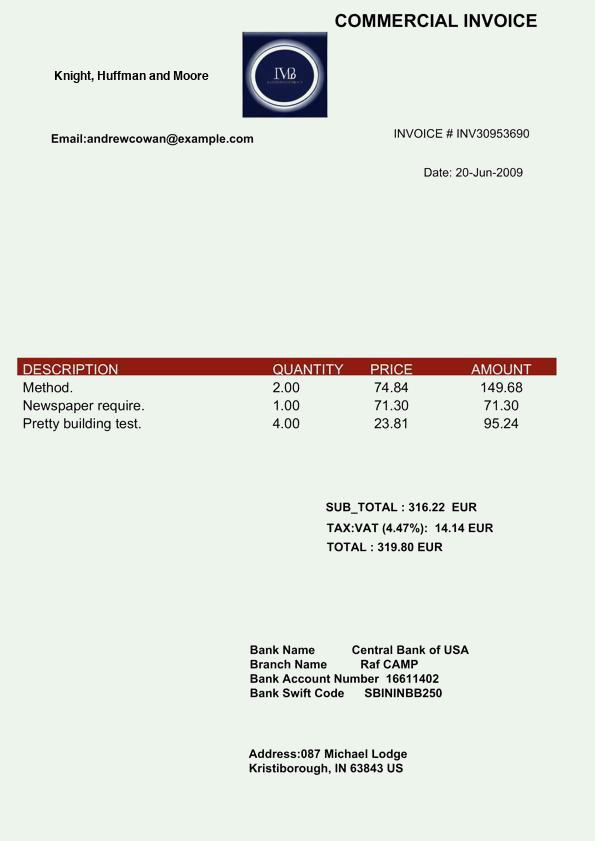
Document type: Invoice